Question: Talk about the condition:
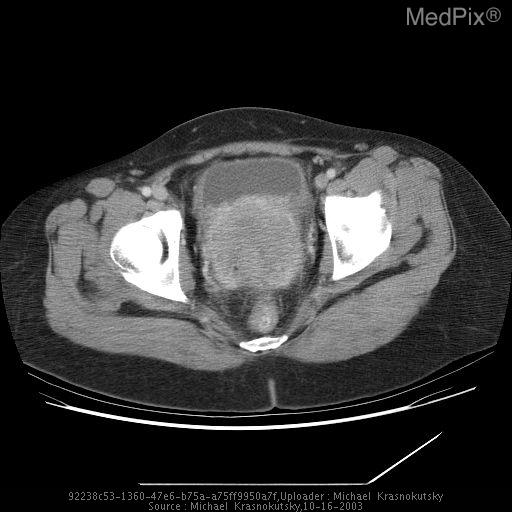
Answer: The disease is discussed as: Cervical carcinoma is ordinarily diagnosed by pap smear and physical exam. The diagnosis is confirmed by tissue biopsy.  CT Scans are useful to evaluate the primary tumor and to stage the spread of the carcinoma.  CT Scan is also useful in evaluation of hydronephrosis and presence of pelvic and para-aortic lymph nodes.  It may also be used to evaluate patients who are difficult to examine.  Secondary obstruction of the endocervical canal can result in endometrial distention & hydrometra visible on CT.

-Etiology and Pathogenesis:
Risk factors include prior infection with HPV, lower socioeconomic status,
multiple sexual partners, and age <20 at time of first coitus.  Young age at first pregnancy and high parity are also risk factors.

-Epidemiology:
2nd most common gynecologic malignancy in American women age 45-55 (after Endometrial CA).  16,000 new cases diagnosed each year, 7,000 deaths per year (6th on list of cancer mortality).  Most common malignancy in women younger than 50 years of age.

The majority (90%) are SCCA; 8% are adenocarcinoma (in offspring of women who used DES during pregnancy).  The remainder are either sarcomas or lymphomas.

Staging:
	0-Carcinoma in situ
	I-Carcinoma confined to the cervix
	II-Carcinoma extends beyond cervix, but not to pelvic wall
		A-No parametrial involvement
		B-Parametrial involvement
	III-Carcinoma extends beyond cervix
		A-To, but not into, pelvic wall
		B-Onto pelvic wall, ureter involved
	IV-Carcinoma extends beyond true pelvis or invades                                       bladder/rectum

-Clinical Manifestations:
Early, non-invasive disease is typically asymptomatic.  Invasive disease presents with abnormal vaginal bleeding in 80% of patients.  A palpable mass may be evident on physical exam, and dysplastic epithelium appears white under colposcope after surface application of acetic acid.

Approved by Dr. Thomas Murphy, M.D. - Chief of abdominal section, Tripler AMC